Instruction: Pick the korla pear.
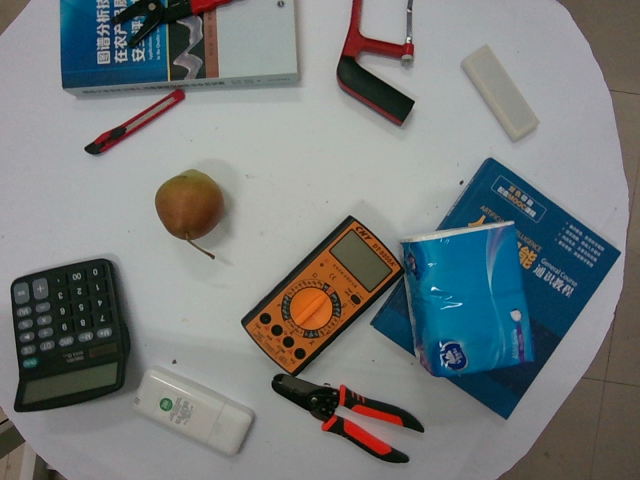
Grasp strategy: vertical